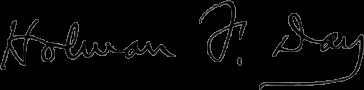
Signature of: holman day